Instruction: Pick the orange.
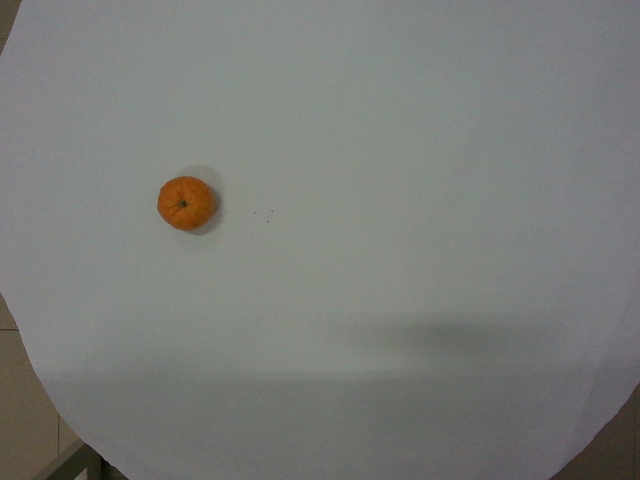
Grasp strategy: vertical